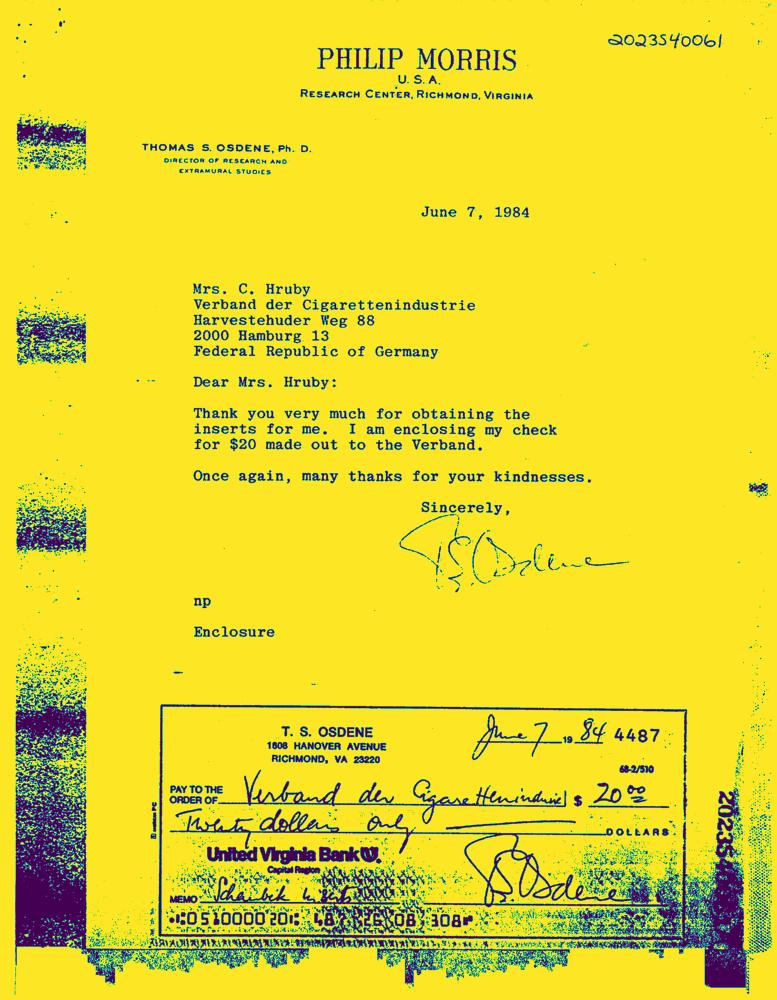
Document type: Invoice-Doc